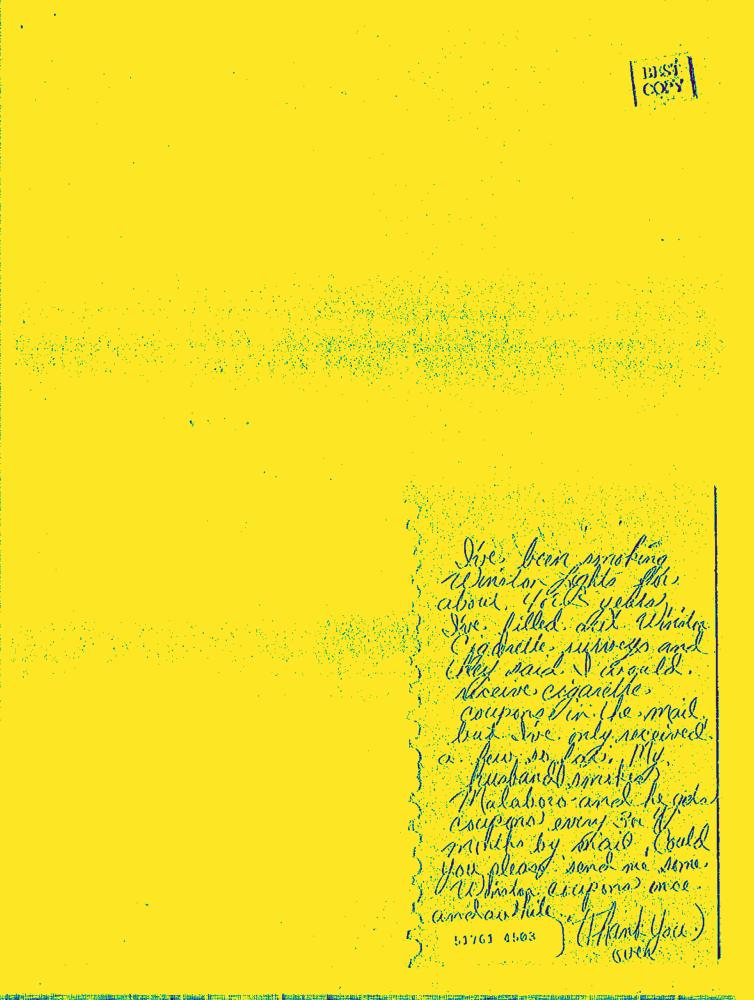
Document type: Hand-Written